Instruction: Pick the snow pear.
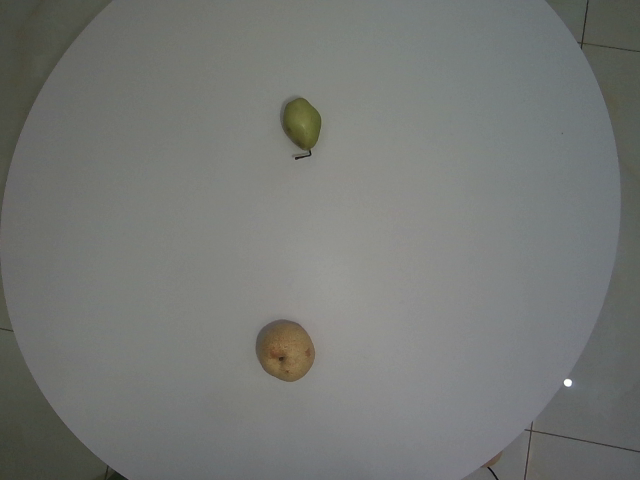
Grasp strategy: vertical